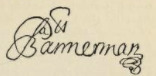
Signature of: sir patrick bannerman